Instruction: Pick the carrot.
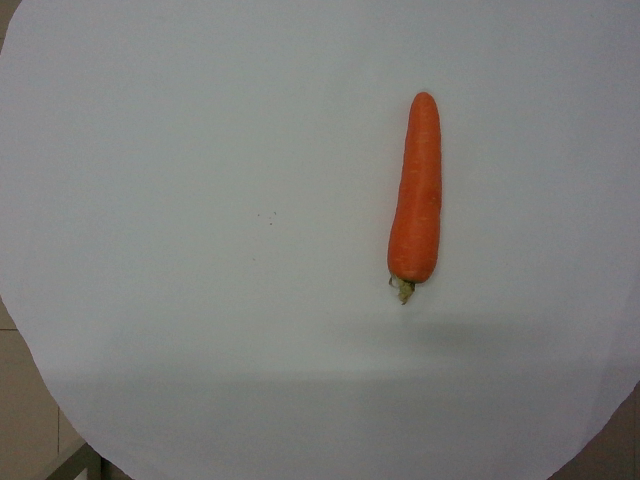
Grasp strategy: vertical